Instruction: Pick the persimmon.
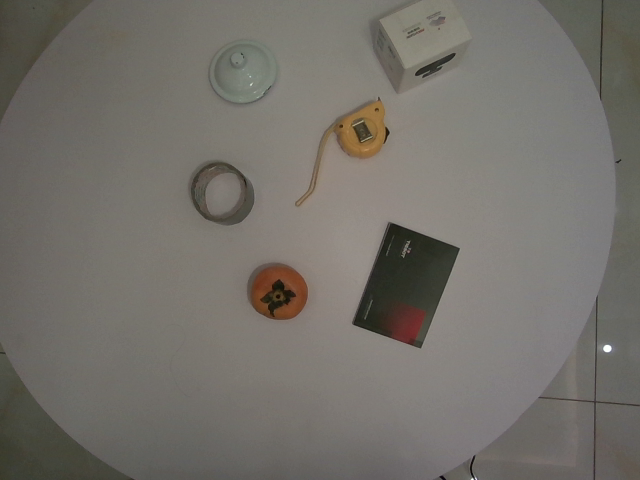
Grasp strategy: vertical